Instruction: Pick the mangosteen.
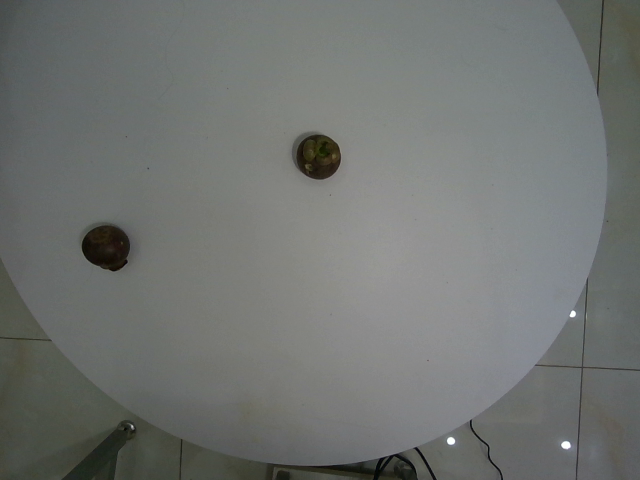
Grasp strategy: vertical